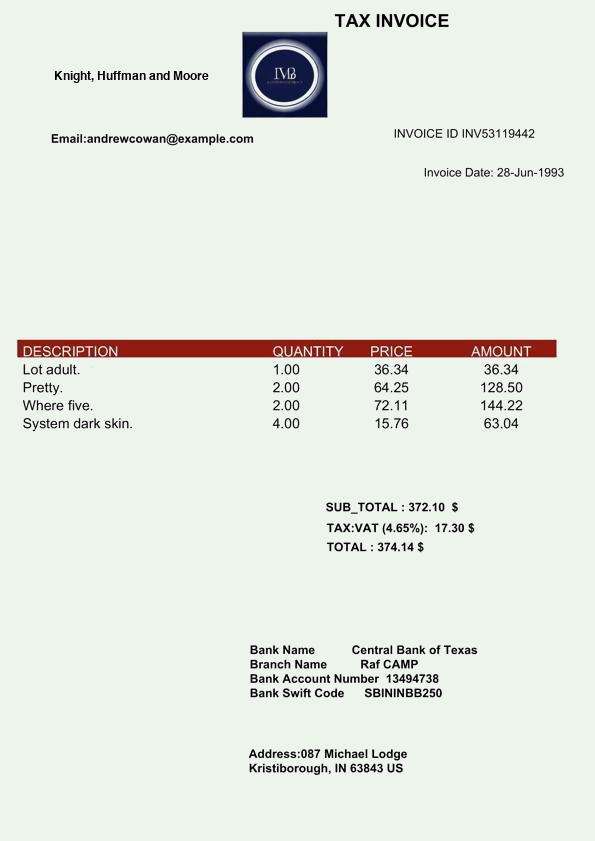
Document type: Invoice